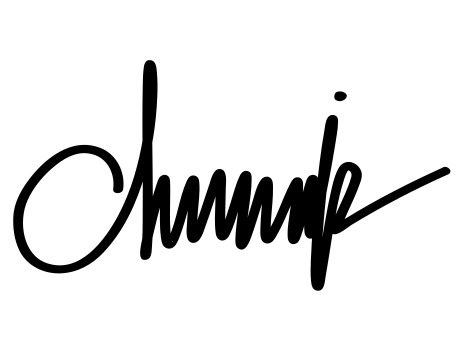
Signature of: defri juliant